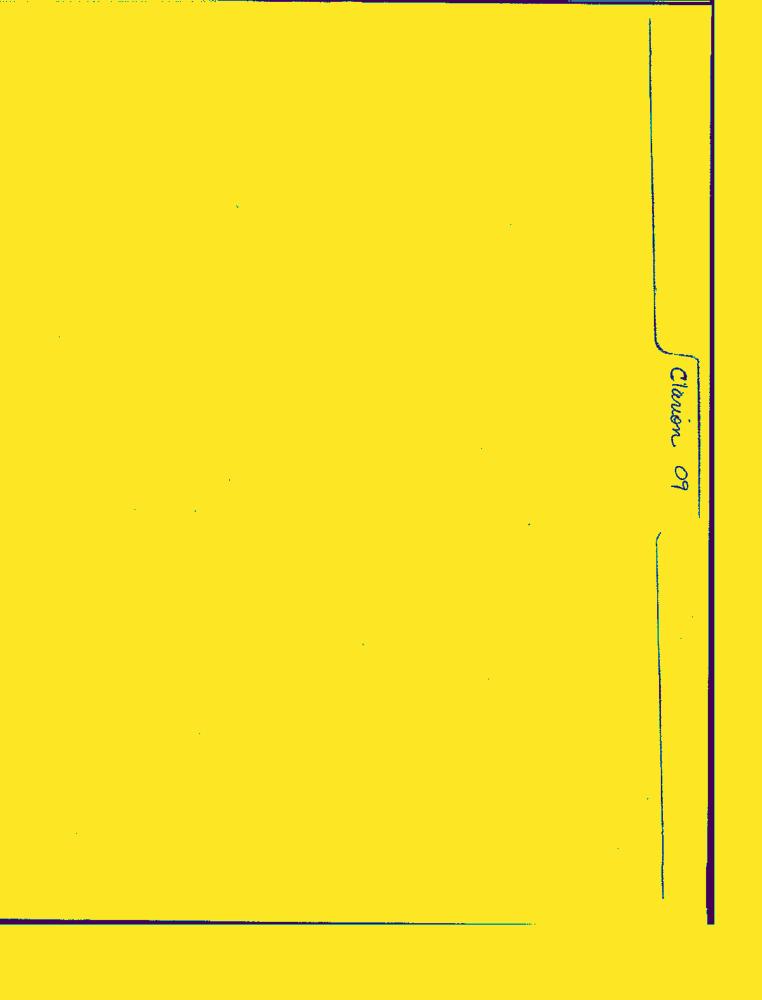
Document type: Invoice-Doc